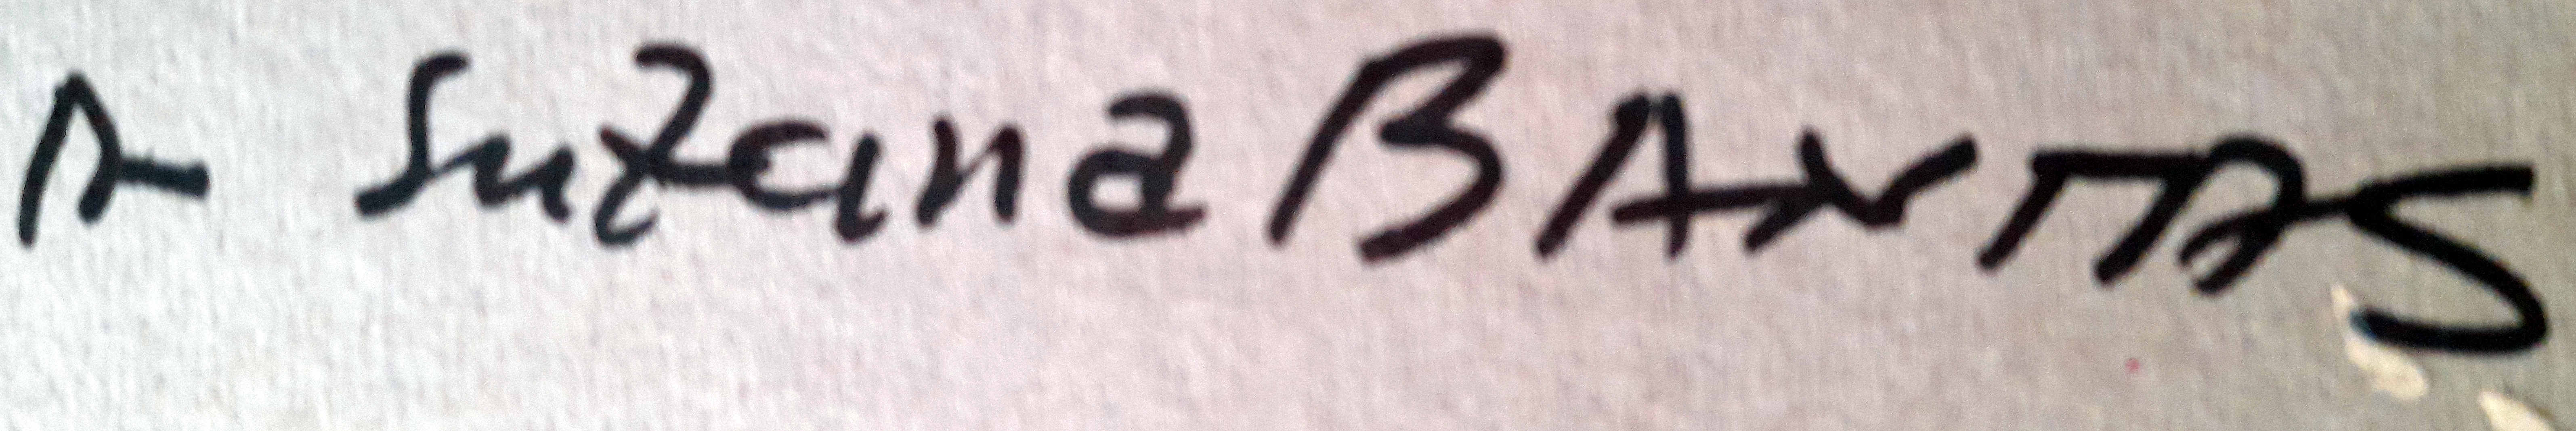
Signature of: suzana bantaş